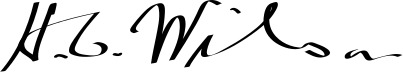
Signature of: herbert charles wilson